Question: What is the potential diagnosis?
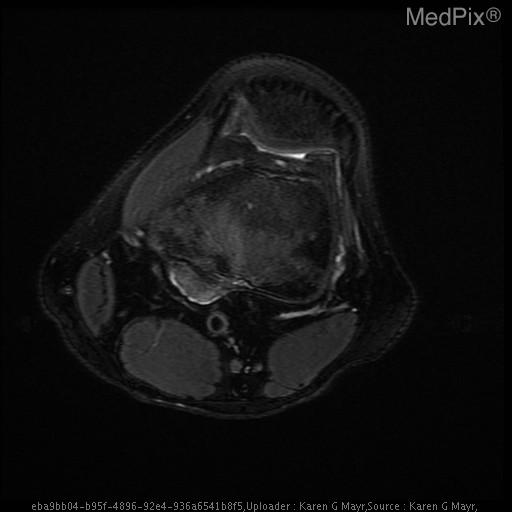
Answer: The possible diagnosis includes osteochrondroma
osteosarcoma.